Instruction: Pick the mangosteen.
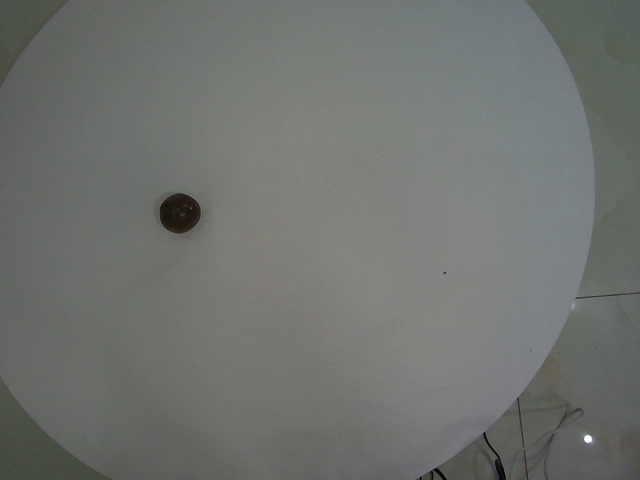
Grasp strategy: vertical